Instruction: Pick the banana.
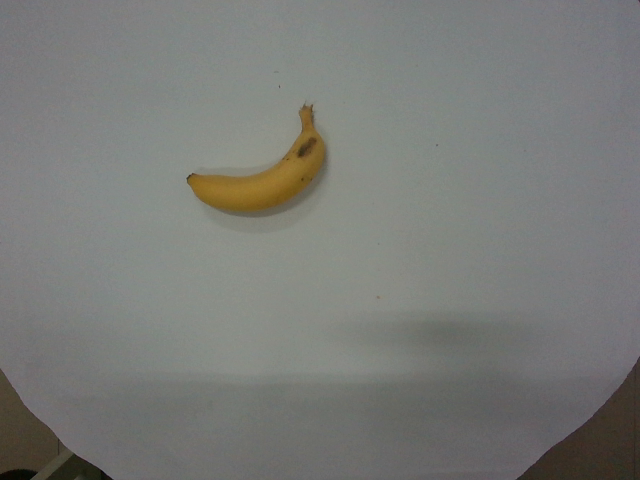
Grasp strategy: vertical